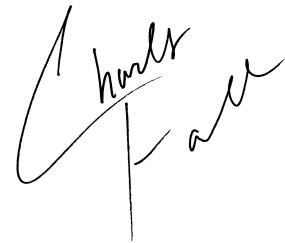
Signature of: charles fall